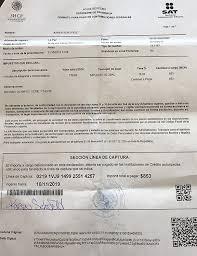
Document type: Invoice